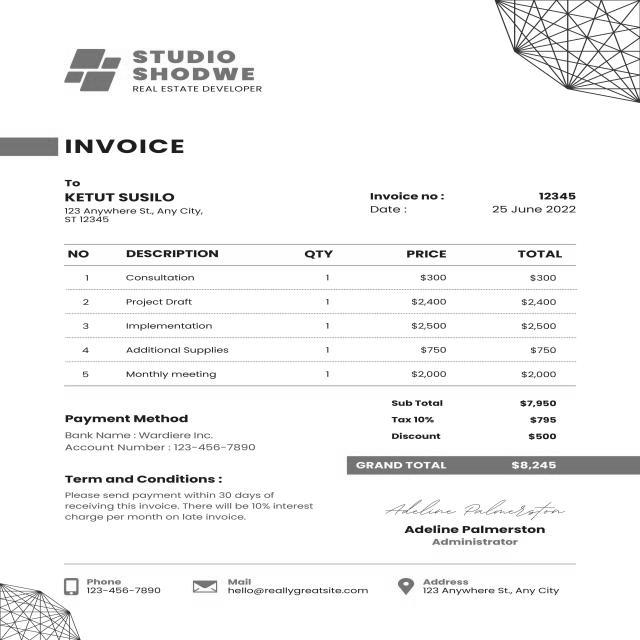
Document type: Invoice